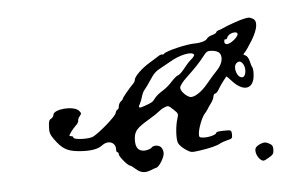
Signature of: abraham cooper